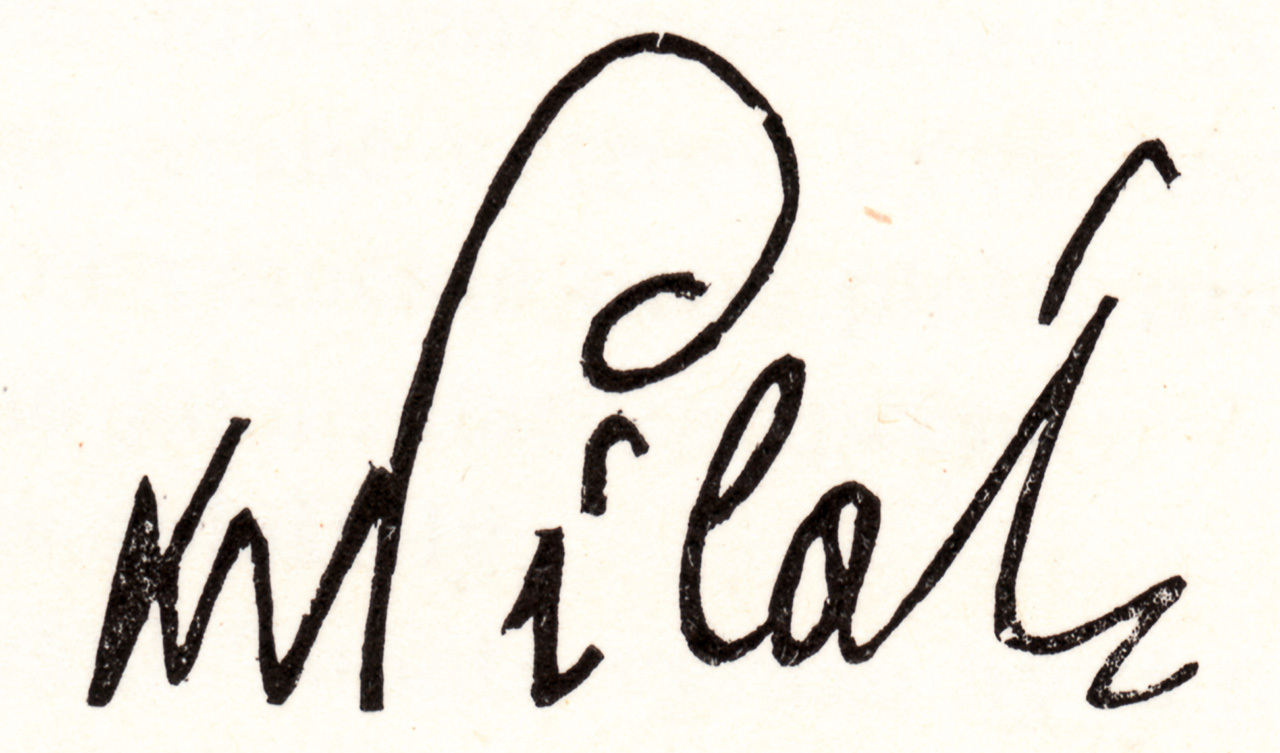
Signature of: albert pilát